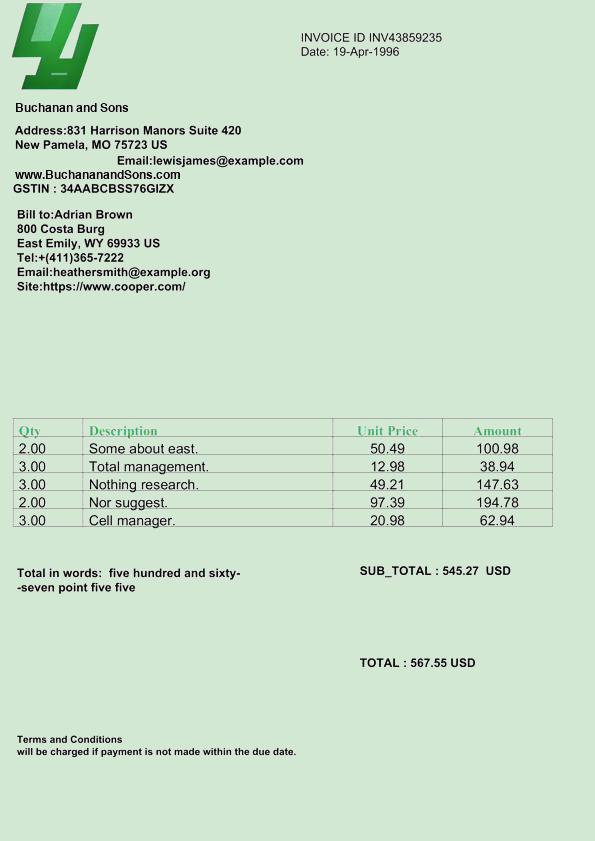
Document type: Invoice